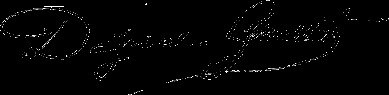
Signature of: brigide daynes grassot